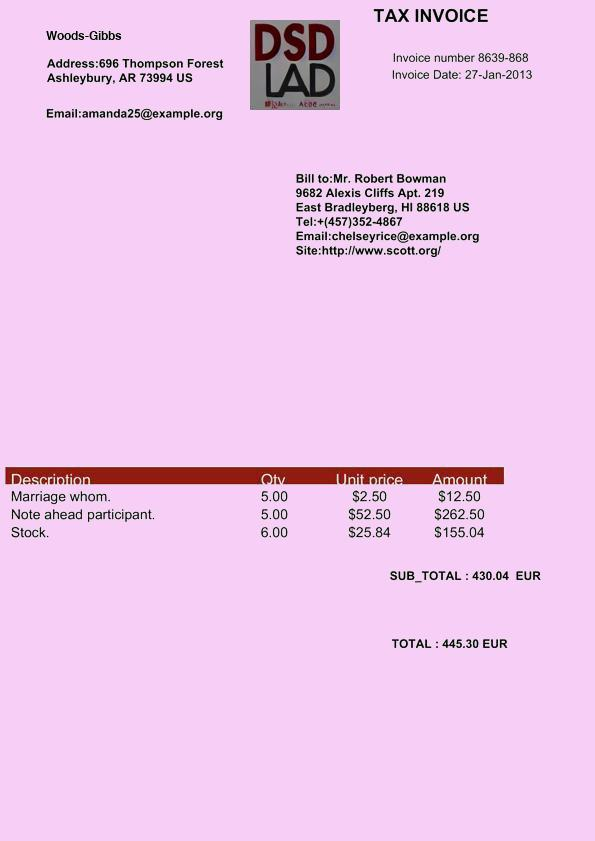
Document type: Invoice